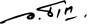
Signature of: anutin charnvirakul